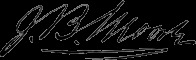
Signature of: john bassett moore